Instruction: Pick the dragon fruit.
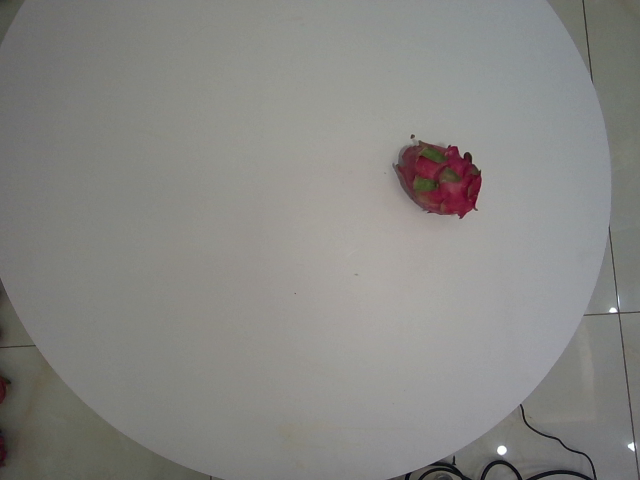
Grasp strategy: vertical